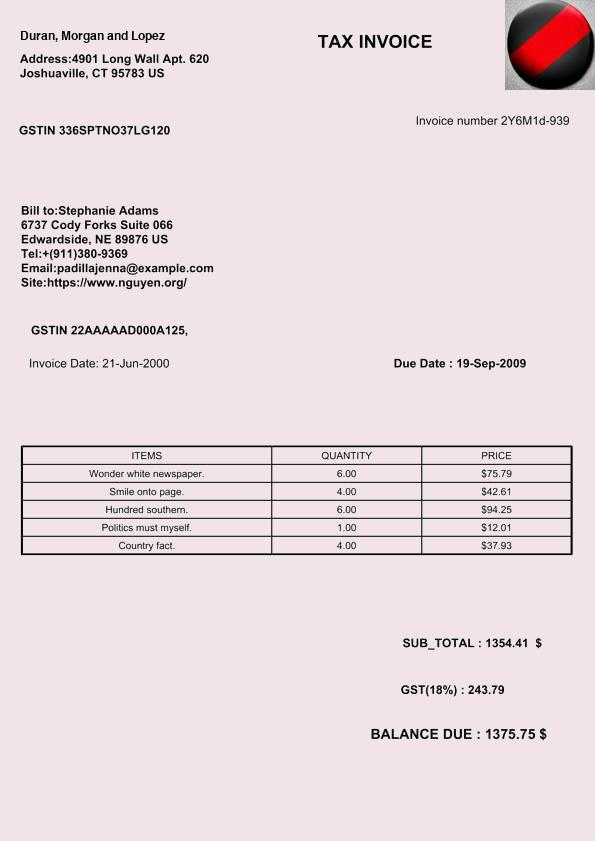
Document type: Invoice